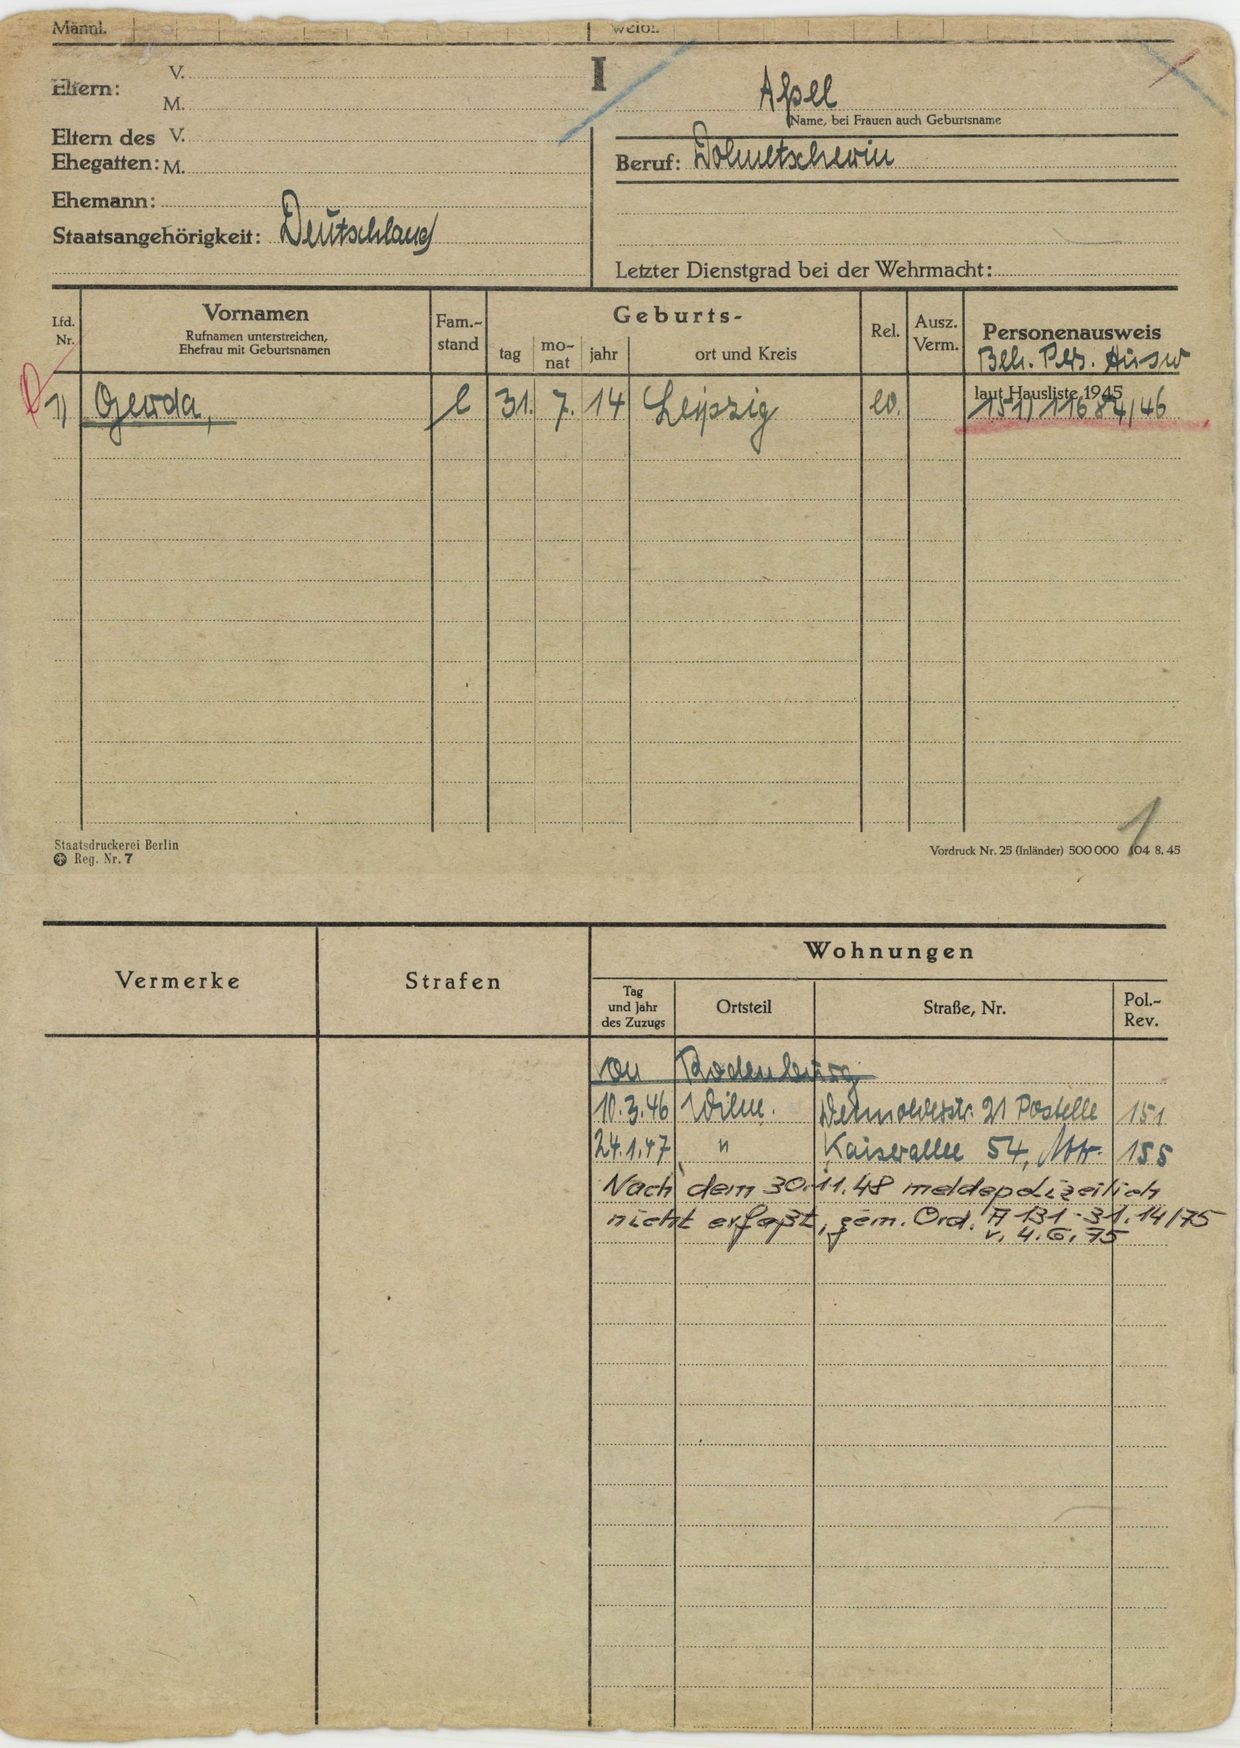
Apel